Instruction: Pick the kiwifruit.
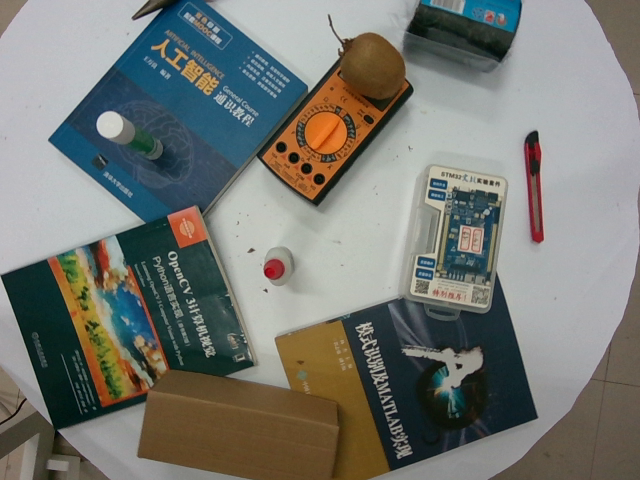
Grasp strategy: vertical